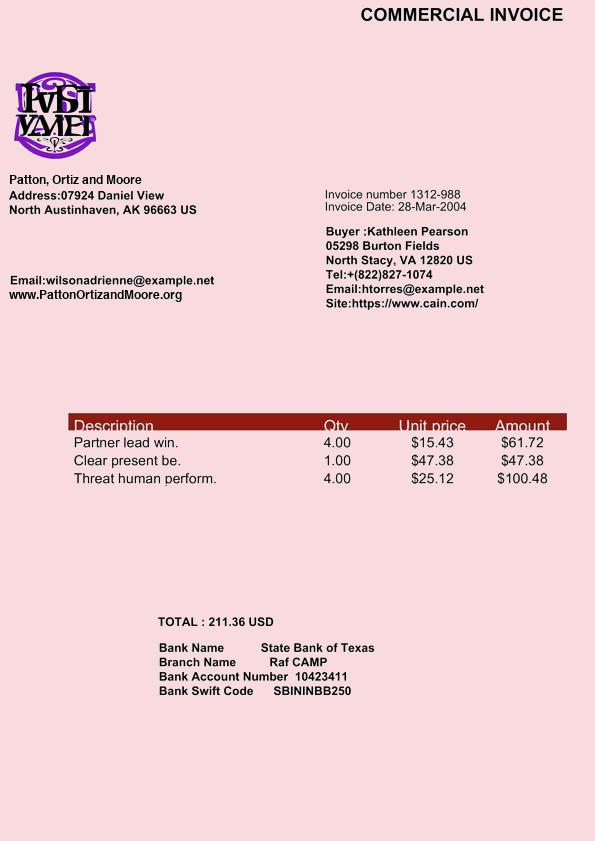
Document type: Invoice